Can you pull out the amount in words, numerical amount, payee's name, date of the cheque, and the bank's name from the image?
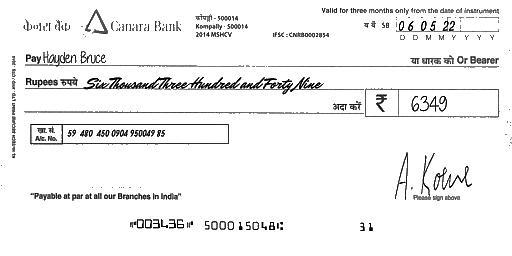
amt_in_words: Six Thousand Three Hundred and Forty Nine
amt_in_figures: 6349
payee_name: Hayden Bruce
bank_name: Canara Bank
cheque_date: 06/05/22